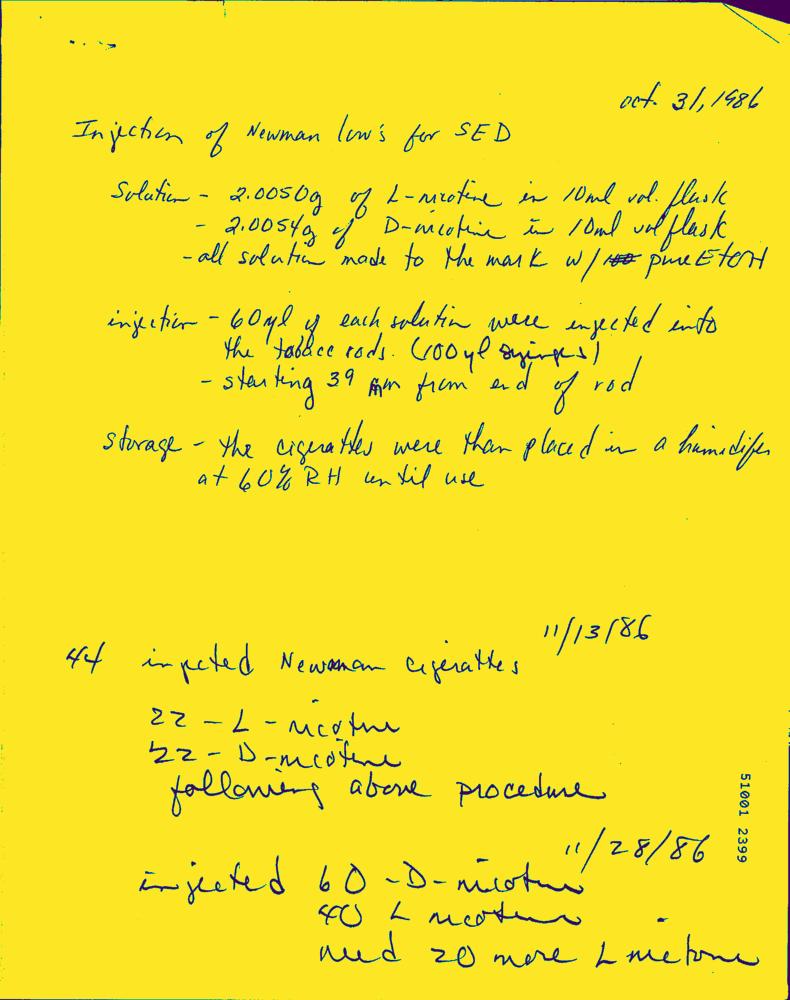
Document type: Hand-Written